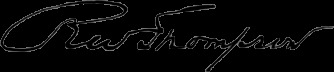
Signature of: richard w thompson